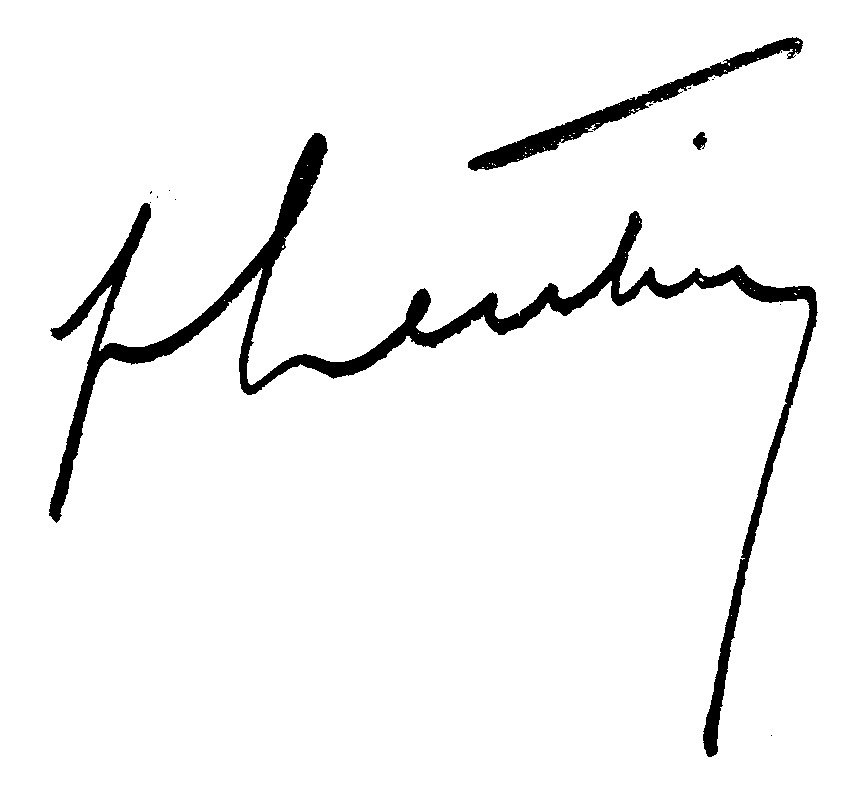
Signature of: fernand gentin